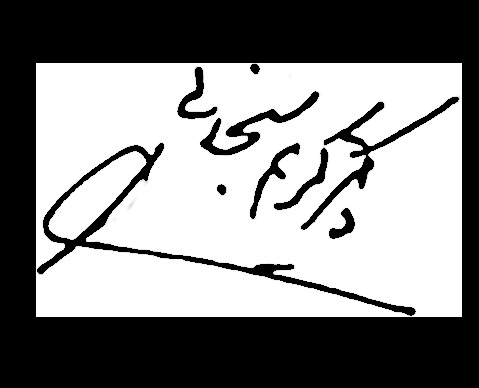
Signature of: karim sanjabi